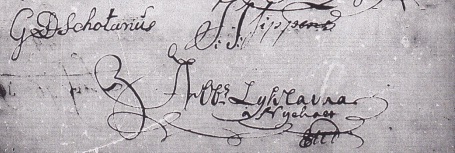
Signature of: albertus lycklama à nijeholt